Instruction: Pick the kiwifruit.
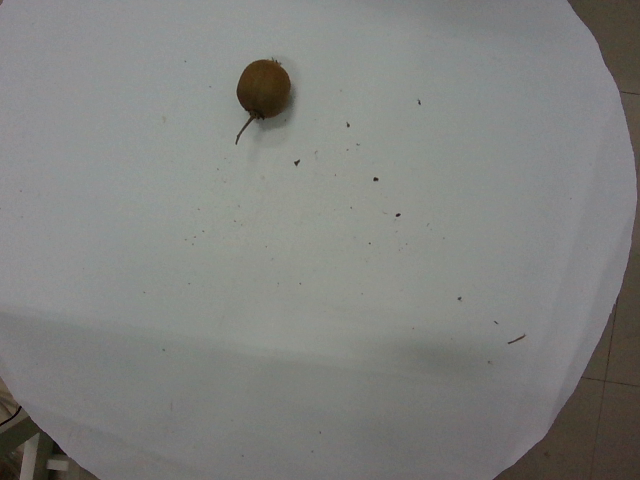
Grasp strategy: vertical